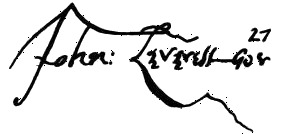
Signature of: john leverett